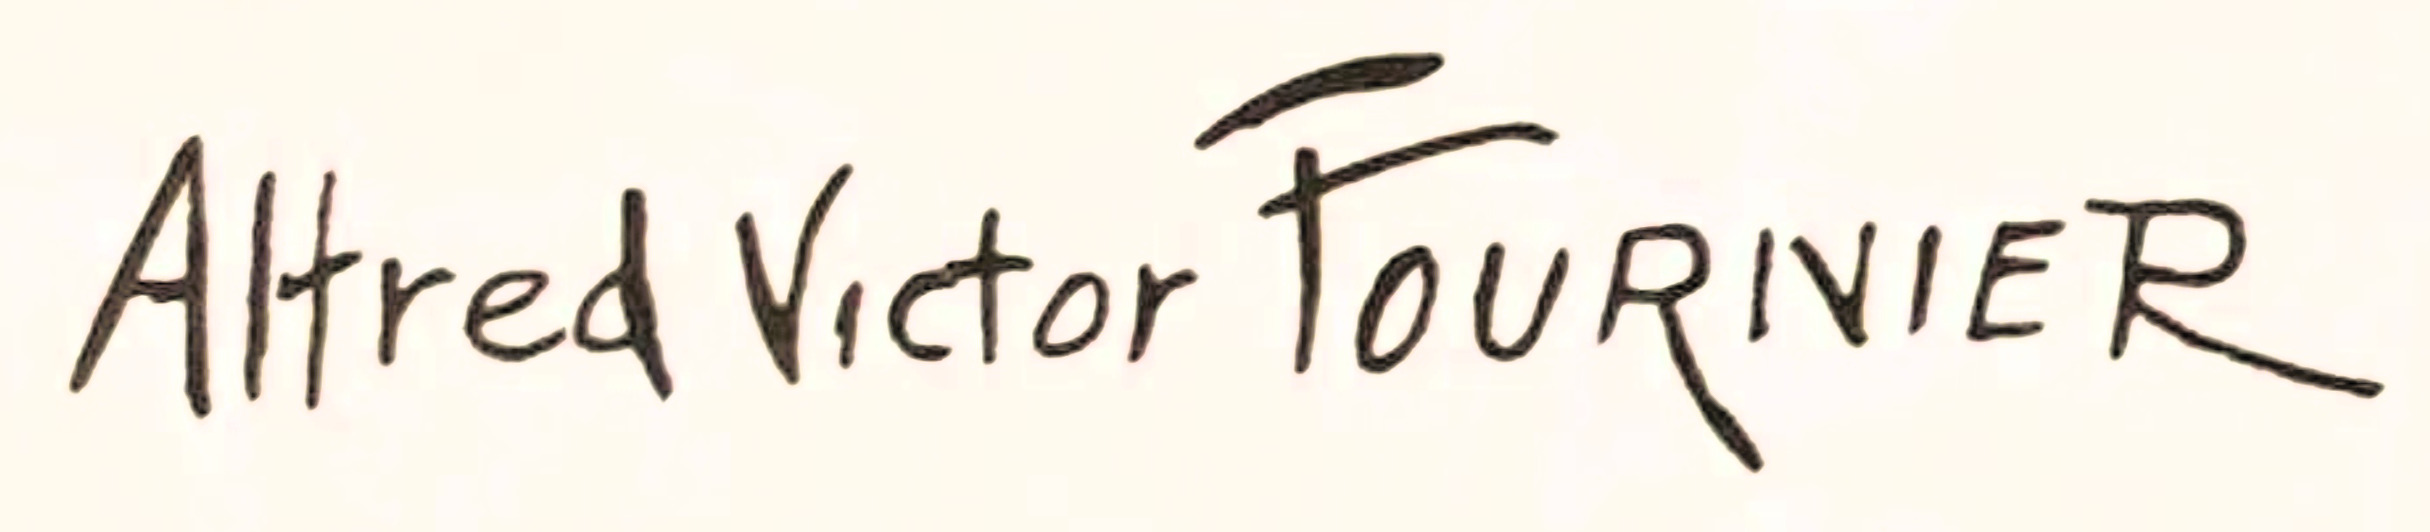
Signature of: alfred victor fournier